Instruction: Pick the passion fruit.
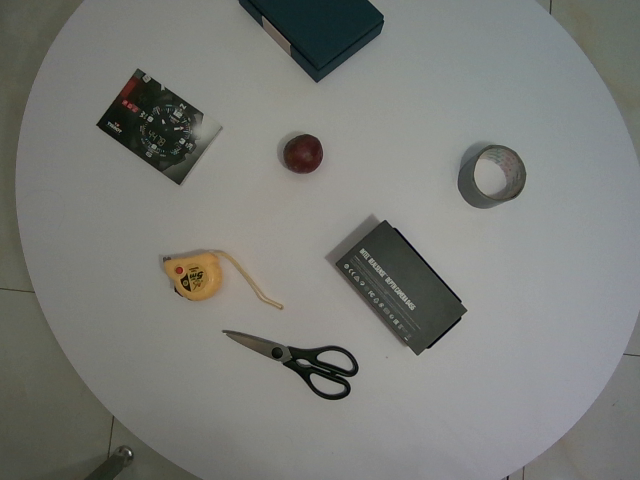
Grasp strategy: vertical